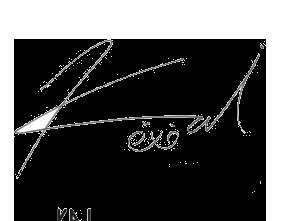
Signature of: kai